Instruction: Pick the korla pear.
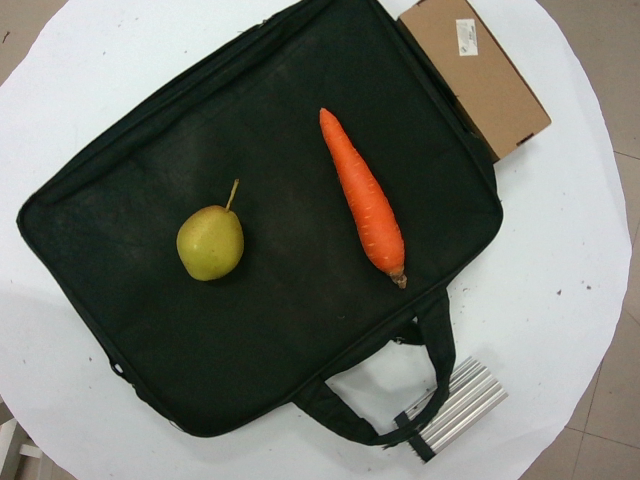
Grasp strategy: vertical